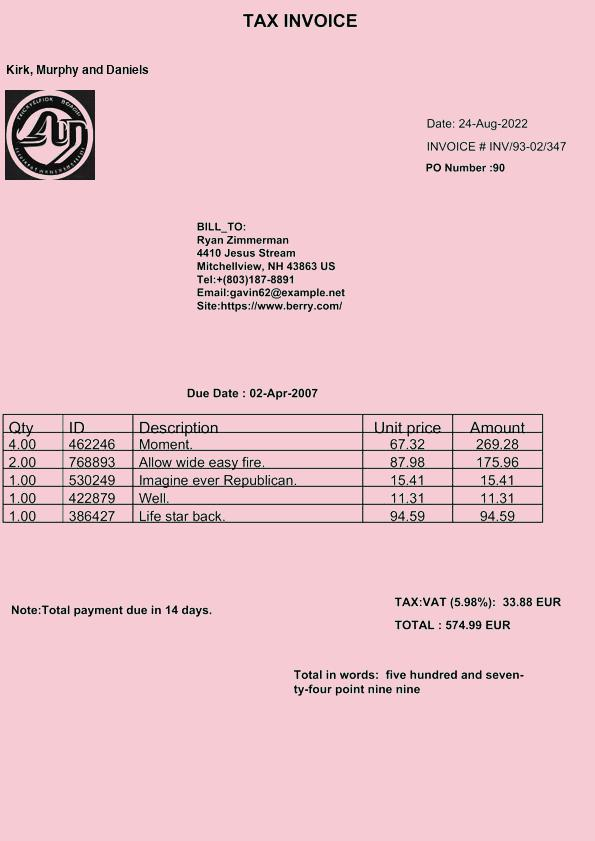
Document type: Invoice